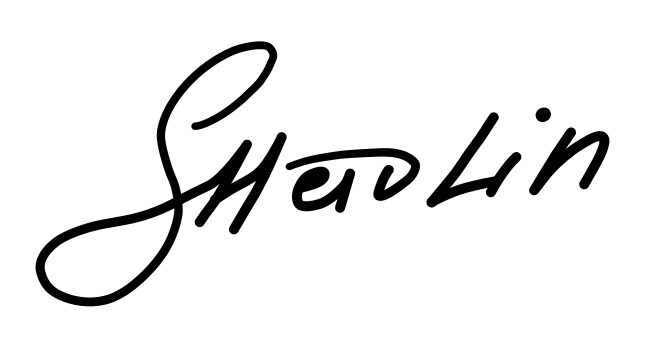
Signature of: ellen sheidlin